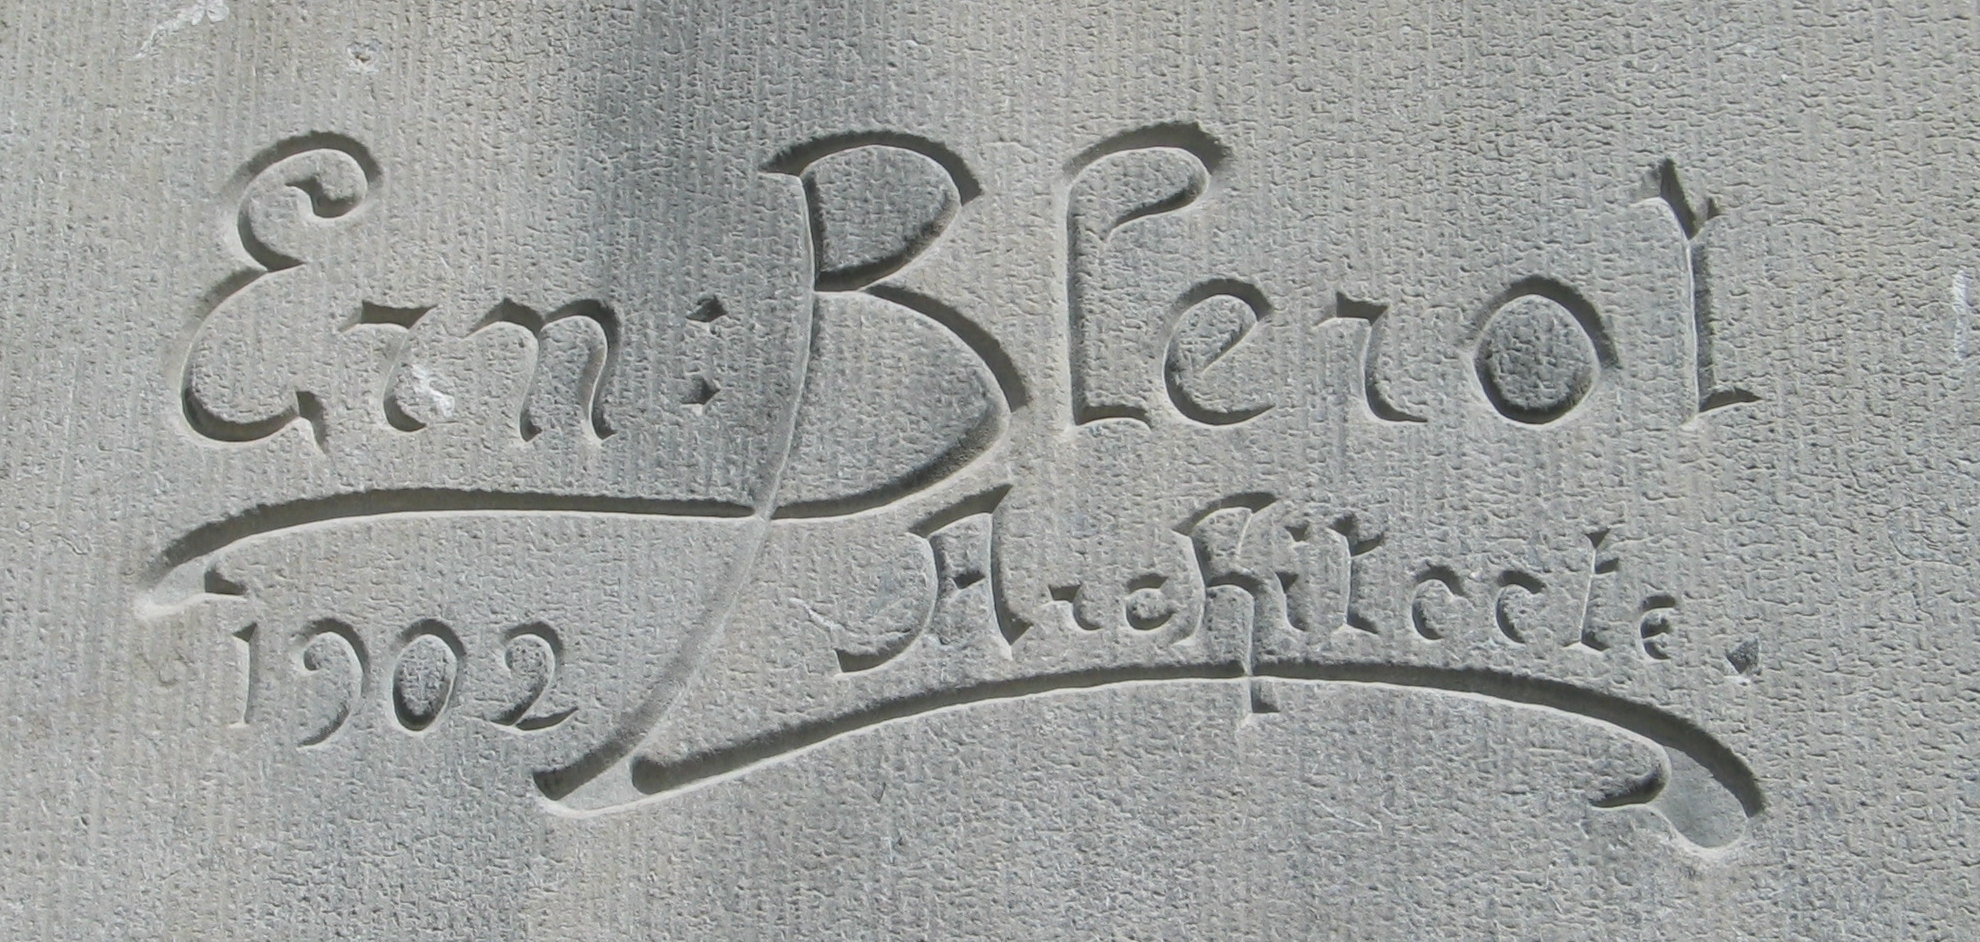
Signature of: ernest blerot